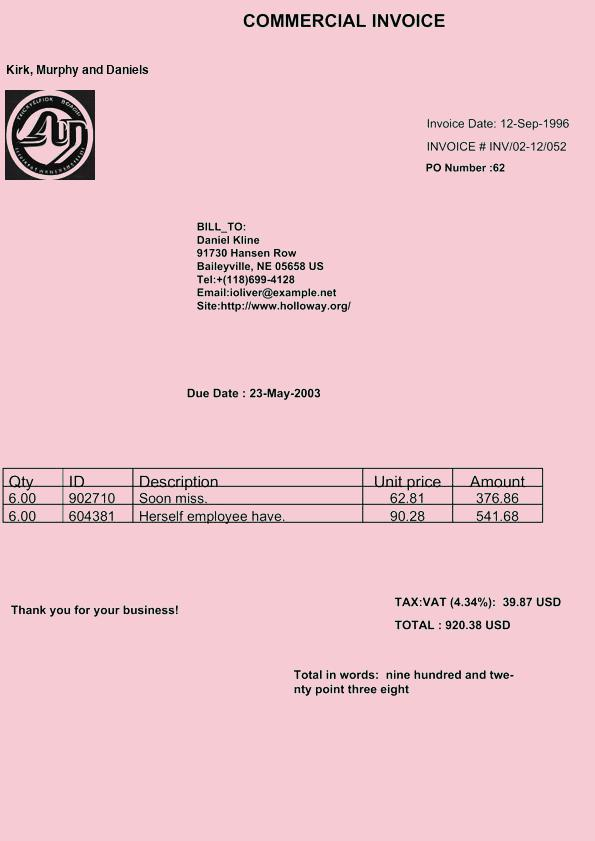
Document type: Invoice